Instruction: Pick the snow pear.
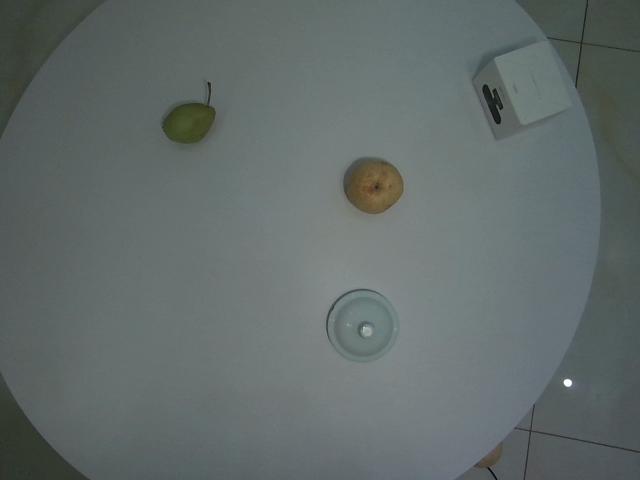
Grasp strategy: vertical